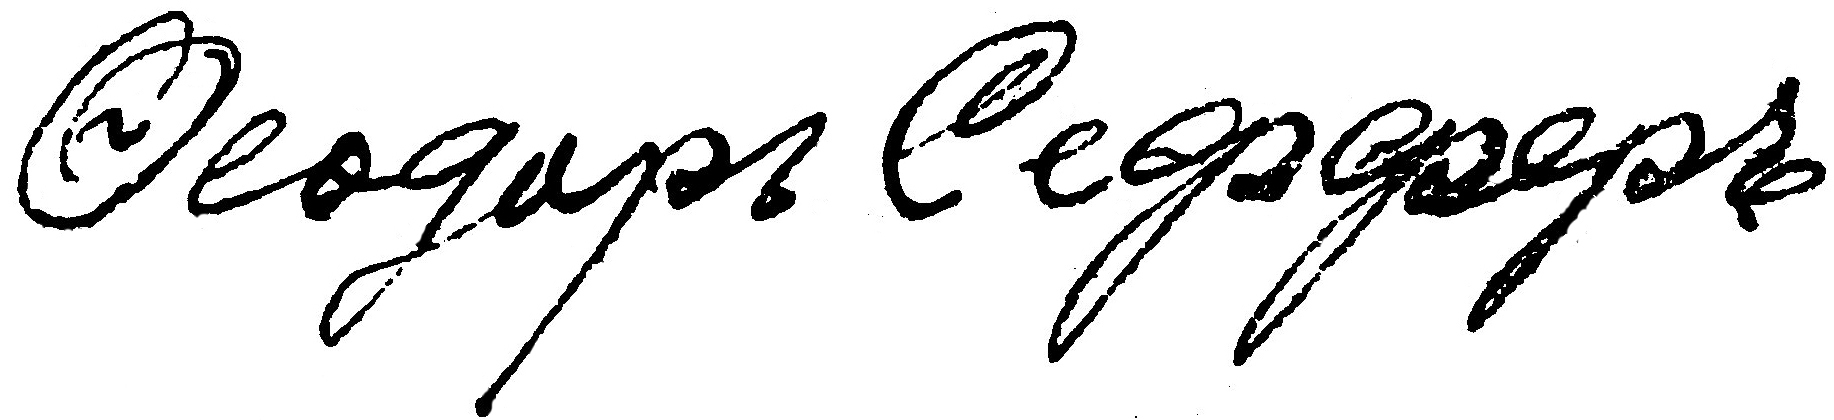
Signature of: fedor seffer